Question: Explain the disease:
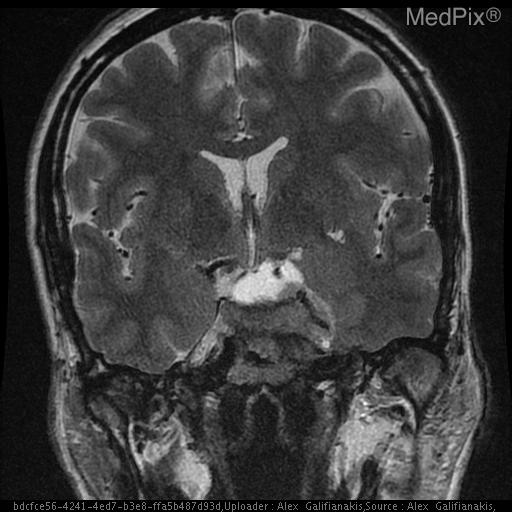
Answer: The disease is discussed as: Meningiomas are the most common extra-axial  tumor and the most common non-glial intracranial tumor.  They are normally solid, well-marginated benign lesions originating from the meninges accounting for 15- 20% of adult brain tumors.  The most common locations include the bilateral convexities, parasagittal regions, parafalcine, sphenoid wing, olfactory groove, and suprasellar region.  The typical appearance of a meningioma is a homogeneous solid tumor.  Nonenhanced computed tomography demonstrates a homogeneous mass that is isodense to intracranial parenchyma. Contrast enhanced scans demonstrate diffusely homogeneous enhancement. MRI is typically isointense to relatively hypointense on T1 weighted images. T2 weighted images generally demonstrate slightly increased signal intensity in relationship to the contiguous gray matter. Gadolinium enhanced MR images demonstrate intense uniform enhancement.  Although meningiomas are histologically benign, they may invade surrounding structures including the dura and bony structures.  On rare occasions, the meningioma may completely penetrate the calvarium to invade the scalp. Meningiomas may occasionally present atypical imaging features such as those seen in cystic, lipoblastic, or angioblastic meningiomas.  Peritumoral edema and ring enhancement may also be seen.